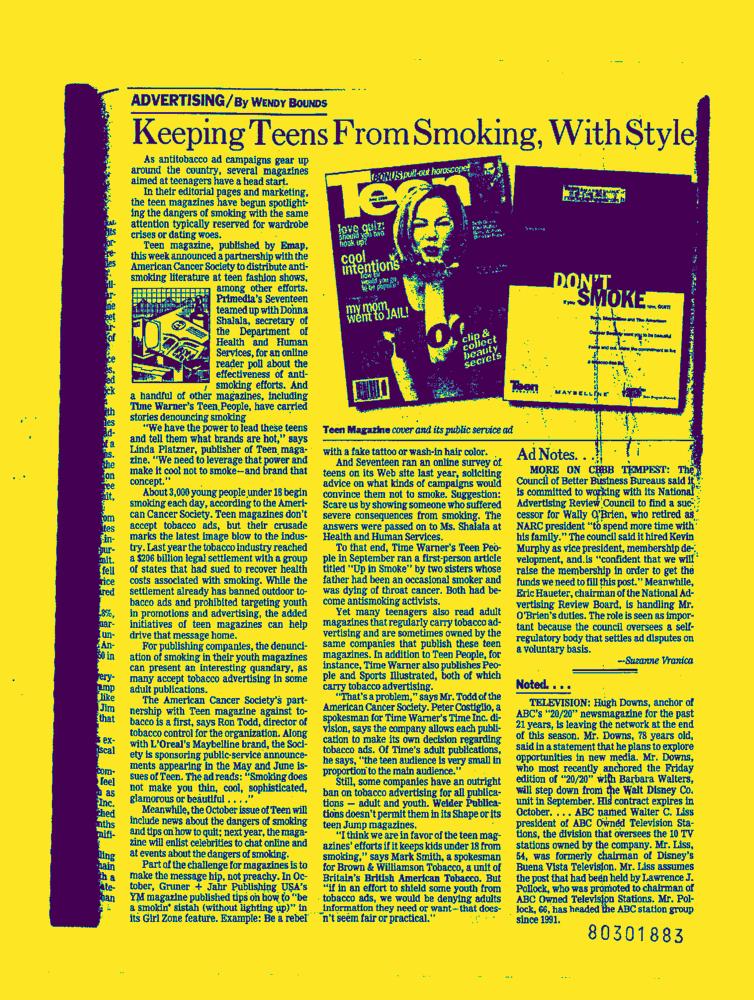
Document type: News-Article